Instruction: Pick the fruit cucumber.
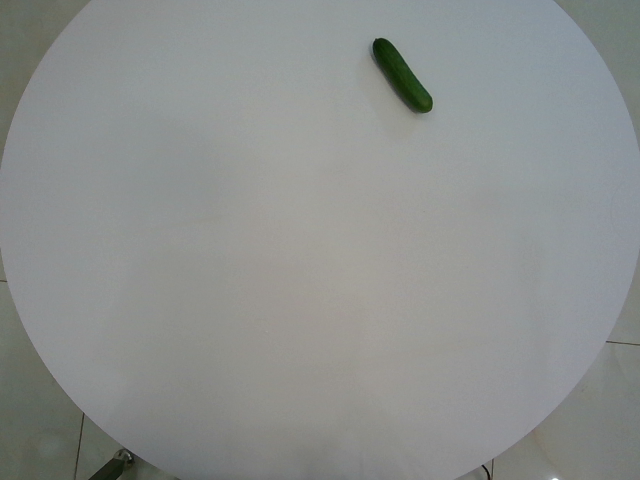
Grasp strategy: vertical